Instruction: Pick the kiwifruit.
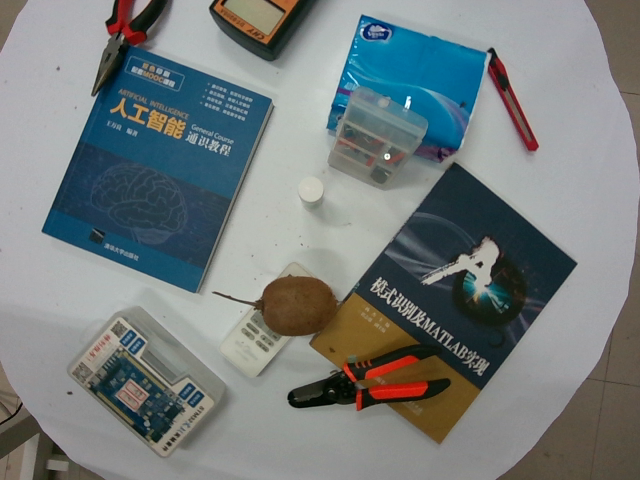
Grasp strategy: vertical